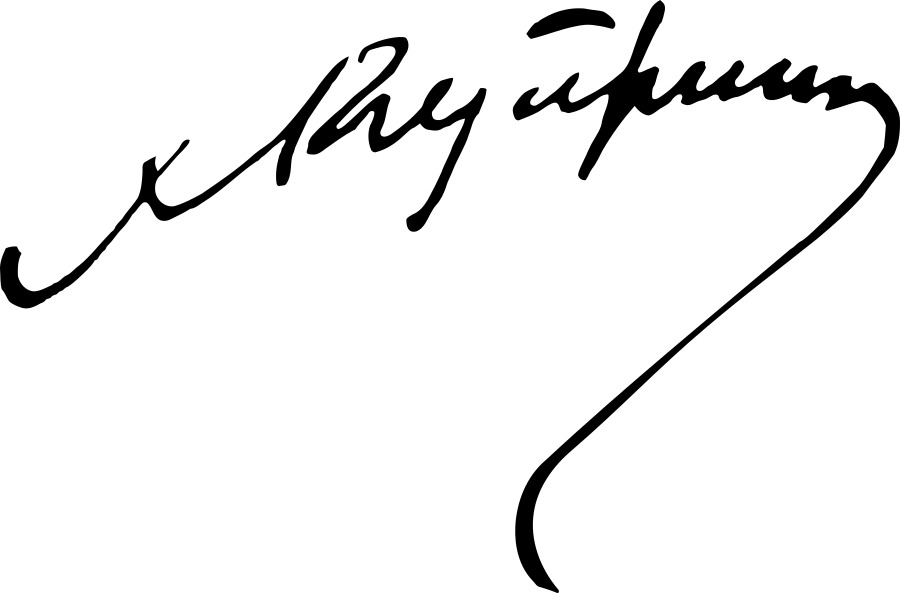
Signature of: aleksandr kuprin